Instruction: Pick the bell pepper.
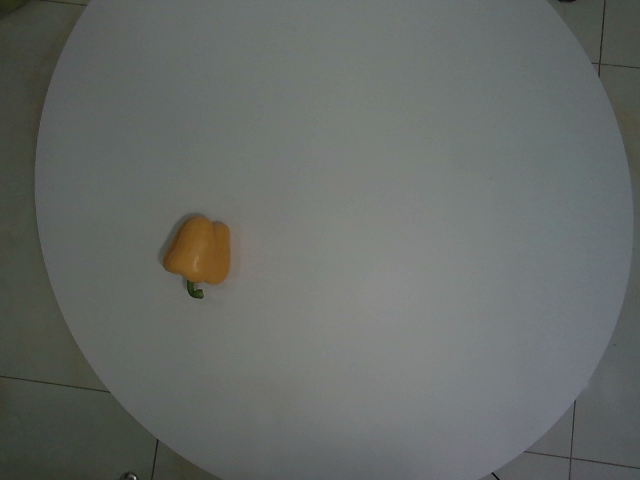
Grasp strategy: vertical